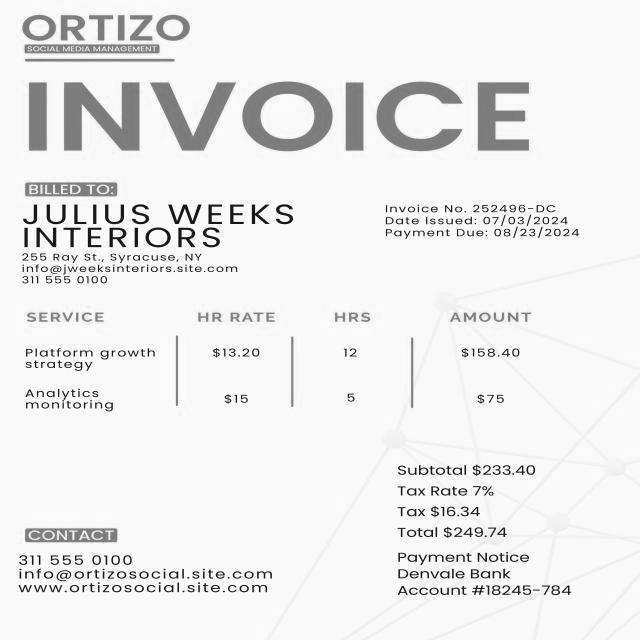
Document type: Invoice